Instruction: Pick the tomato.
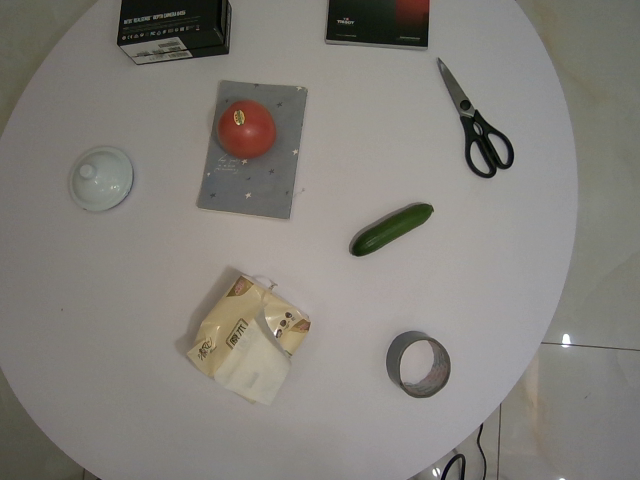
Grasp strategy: vertical